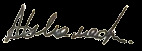
Signature of: anar mammadkhanov